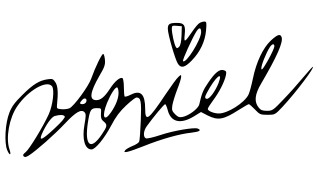
Signature of: ariel tatum